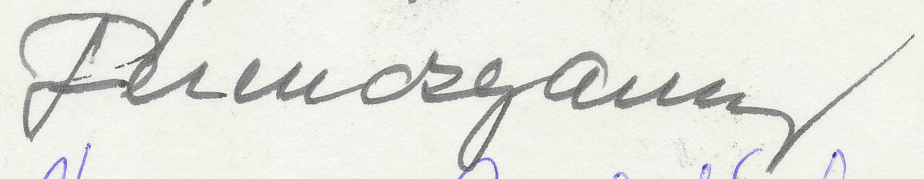
Signature of: anna ferenczy